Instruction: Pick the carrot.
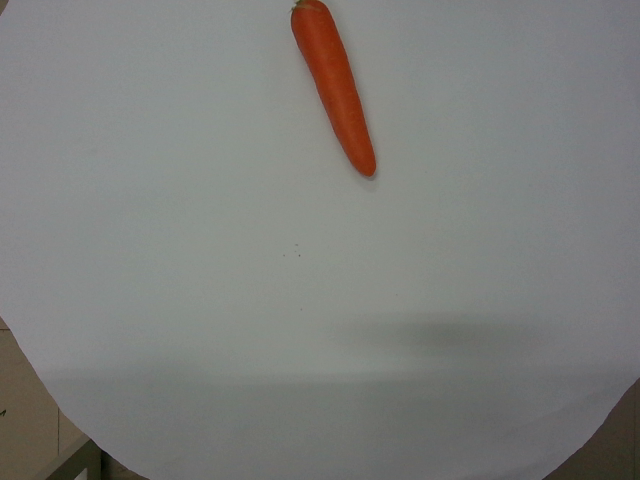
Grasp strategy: vertical